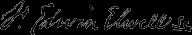
Signature of: francis edwin elwell